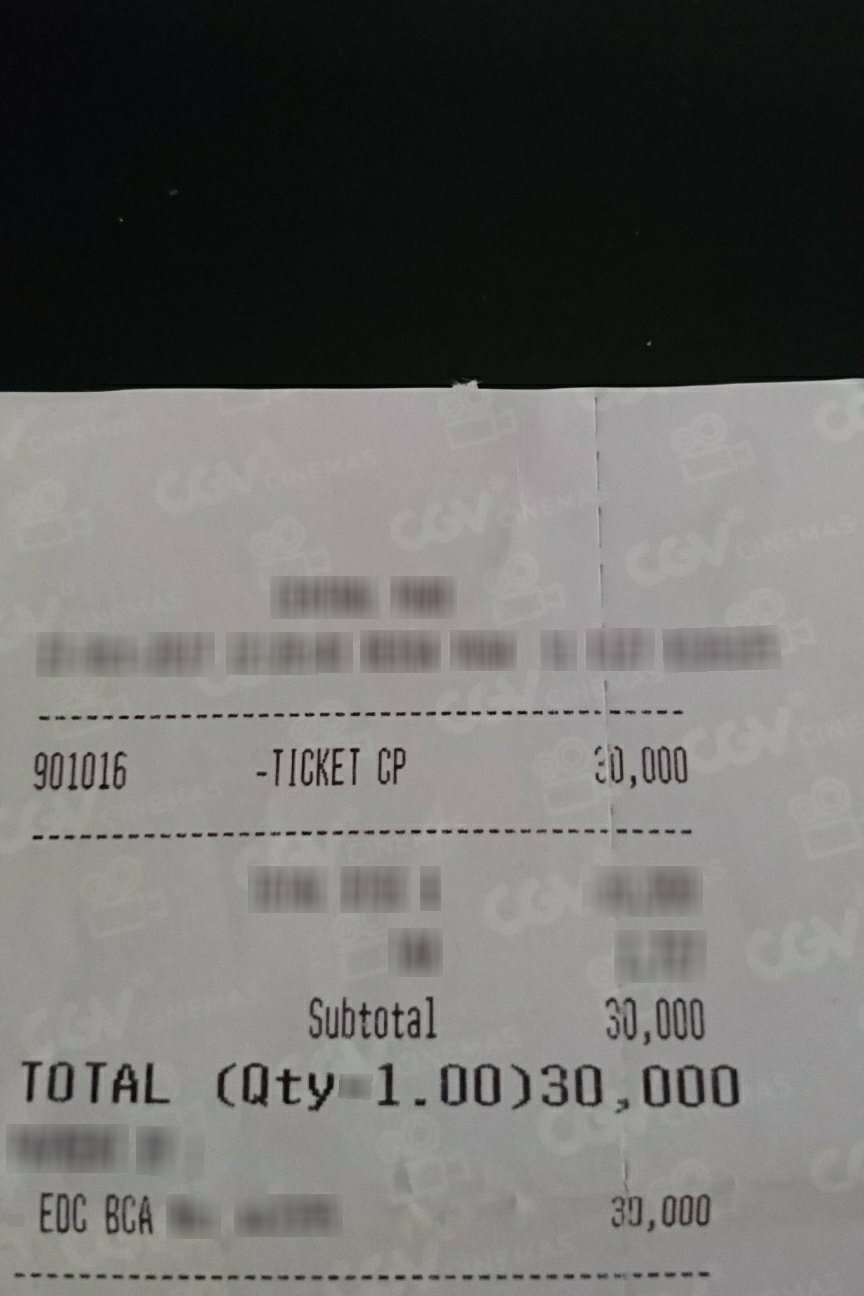
Number of items: 3
Subtotal: 30,000
Total: 30,000
OCR text regions:
text: )
text: 901016
text: - TICKET
text: CP
text: 30,000
text: Subtotal
text: 30,000
text: TOTAL
text: 30,000
text: (Qty
text: 1.00
text: EDC
text: BCA
text: 30,000